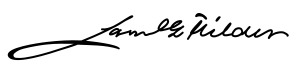
Signature of: samuel gardner wilder